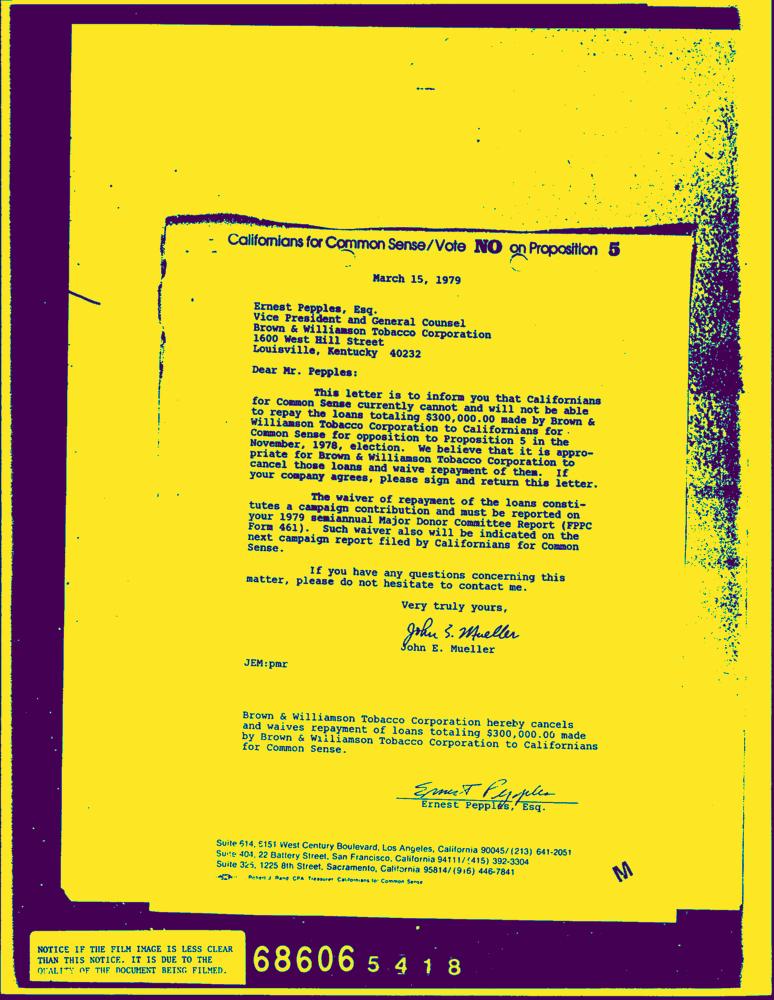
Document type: Letter-Doc